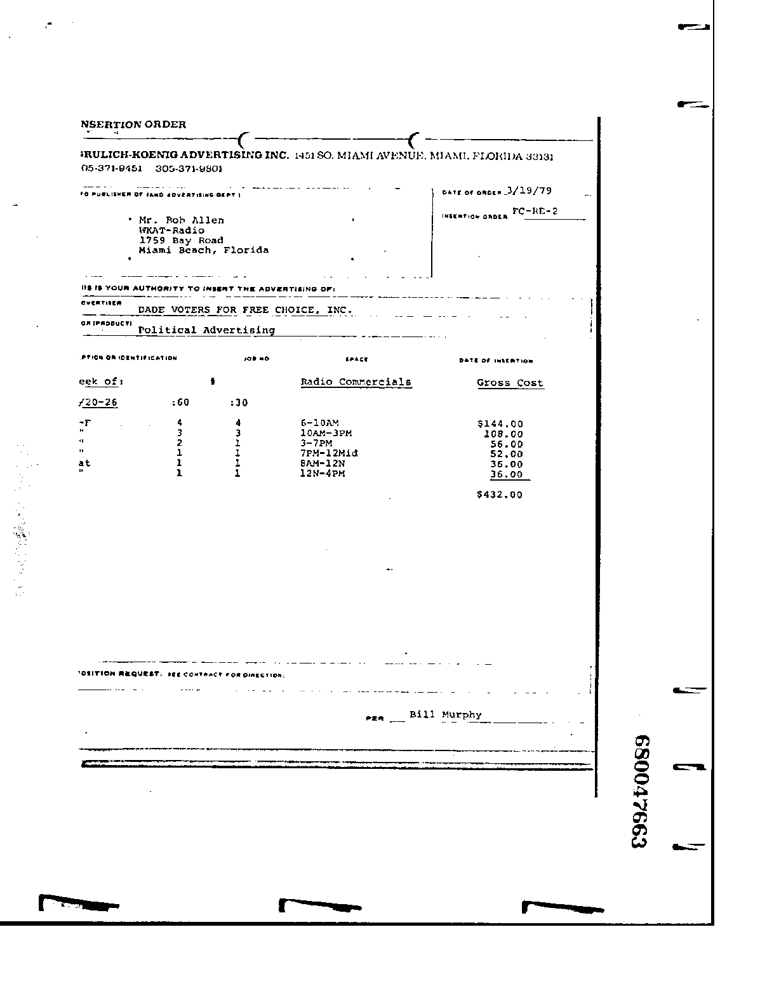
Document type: Invoice